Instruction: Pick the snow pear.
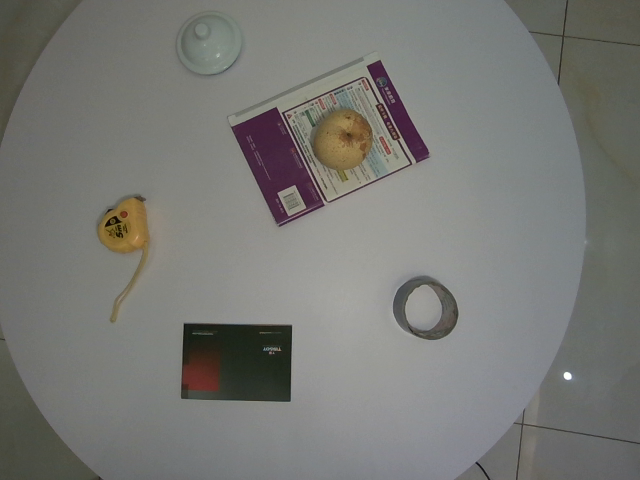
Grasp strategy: vertical